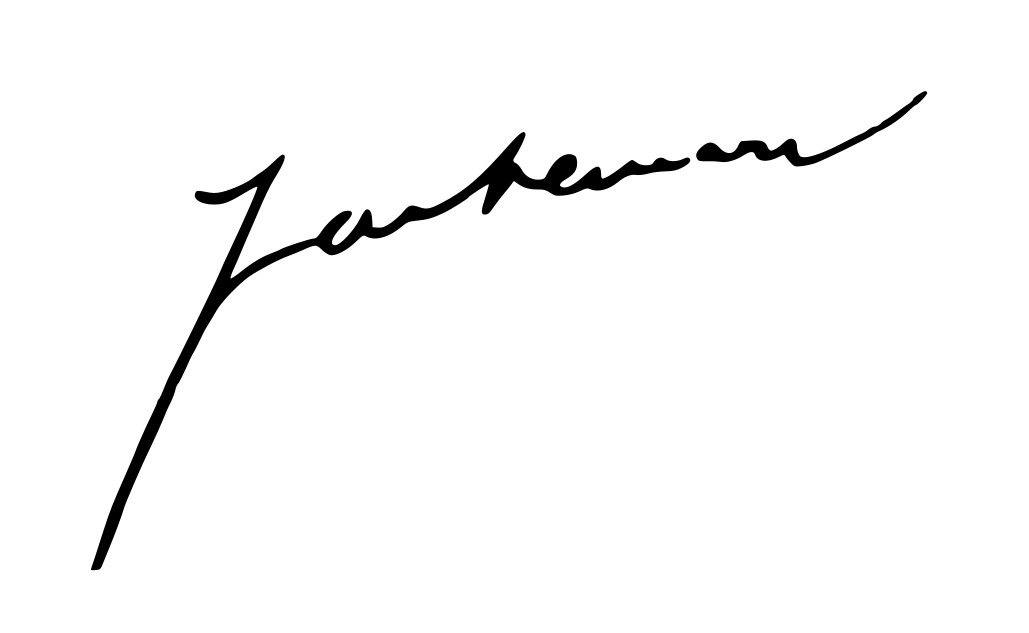
Signature of: josé de alencar